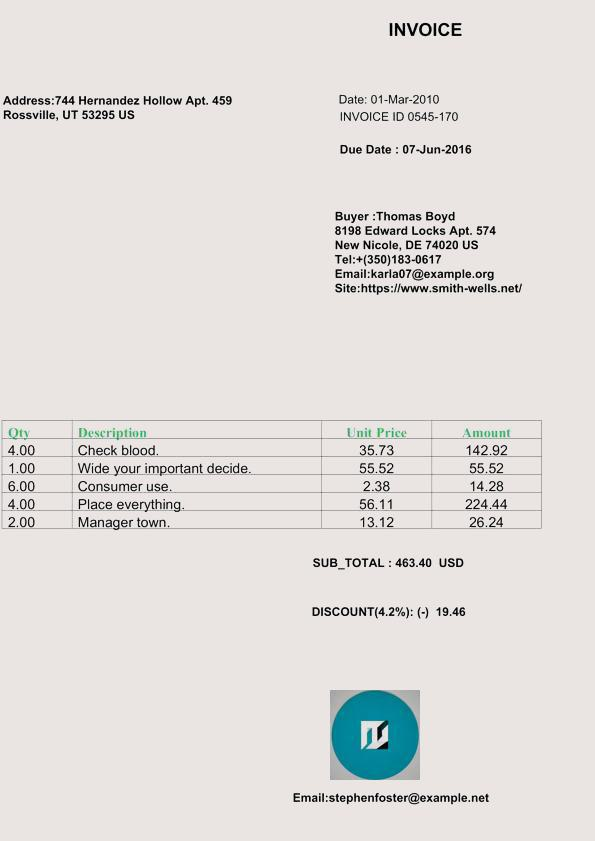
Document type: Invoice